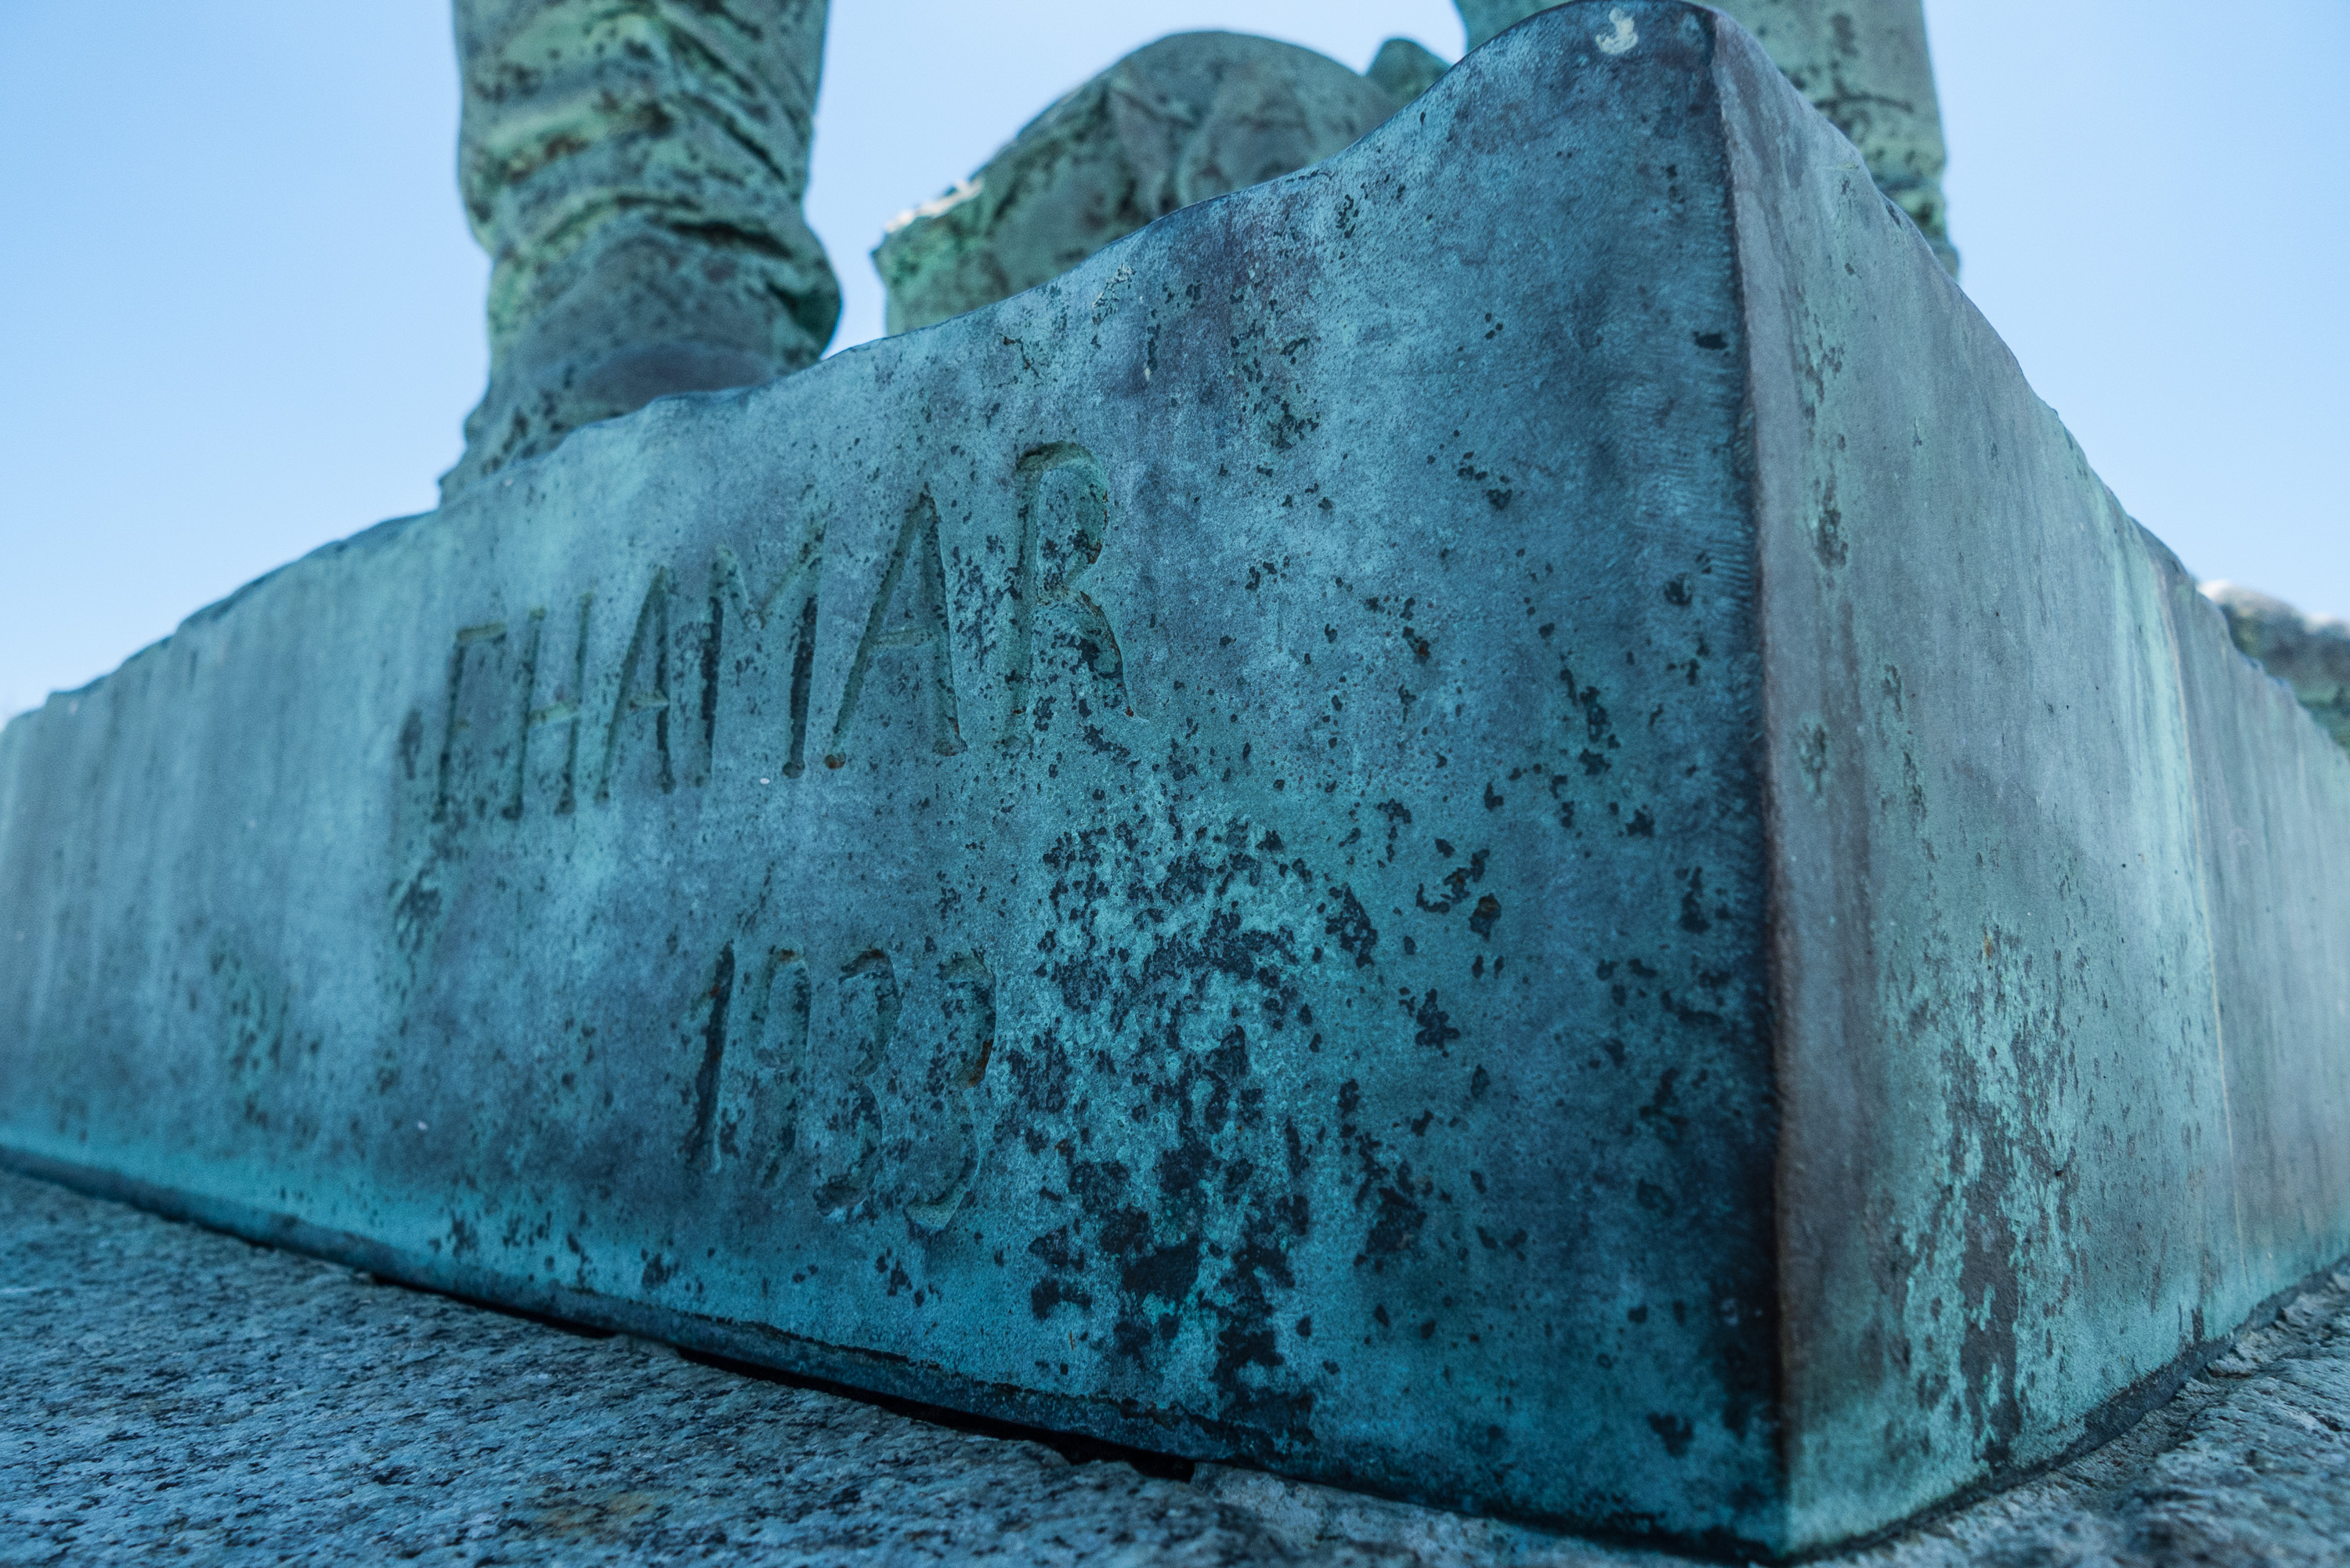
Signature of: fernand hamar